Question: Describe the condition in detail:
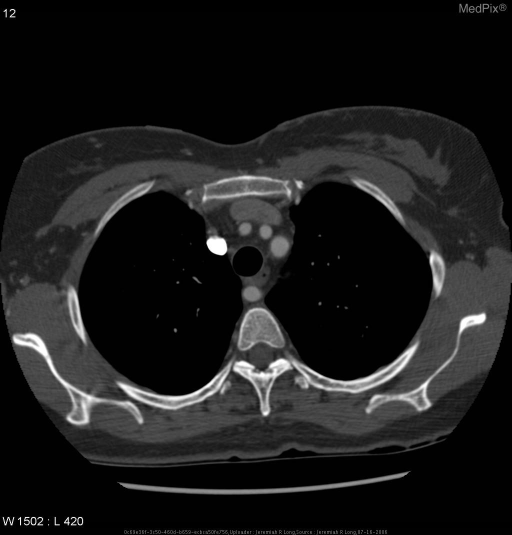
Answer: The disease is discussed as: •  most common congenital vascular anomaly of the aortic arch
•  with the anterior aorta, the ARSA creates a vascular ring around the mediastinal structures, including the trachea and esophagus
•  most often asymptomatic
•  may cause wheezy or stridorous breathing; usually picked-up by 2 years
•  dysphagia ("dysphagia lusoria"), particularly in patients with a wide based take-off of the aberrant vessel ('Diverticulum of Kommerell').
•  widened mediastinum silhouette on plain PA/AP chest films
•  posterior notch on barium swallow/esophagogram
•  associated with  many types of congenital heart disease, Down's, VCFS (Velo-Cardio-Facial),  DiGeorge's, Dubowitz's, and Edward's syndromes